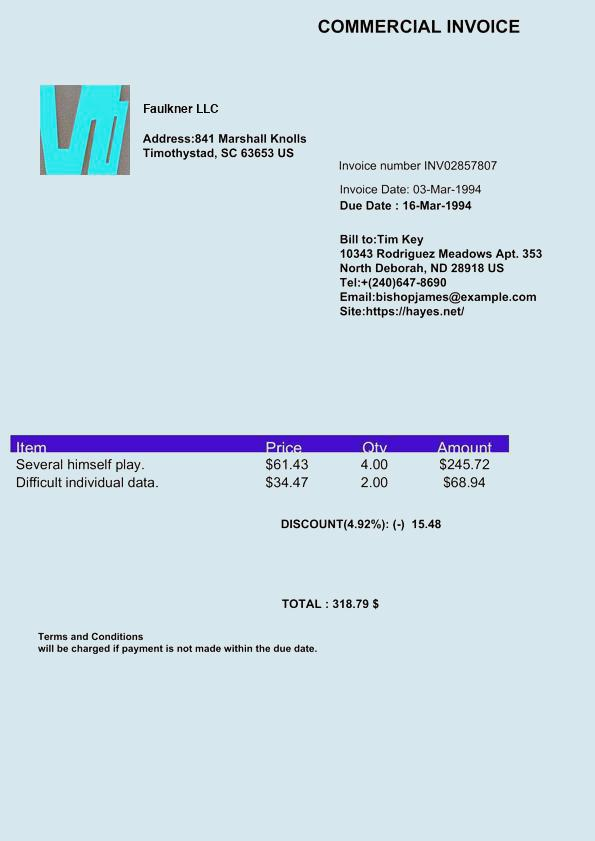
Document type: Invoice